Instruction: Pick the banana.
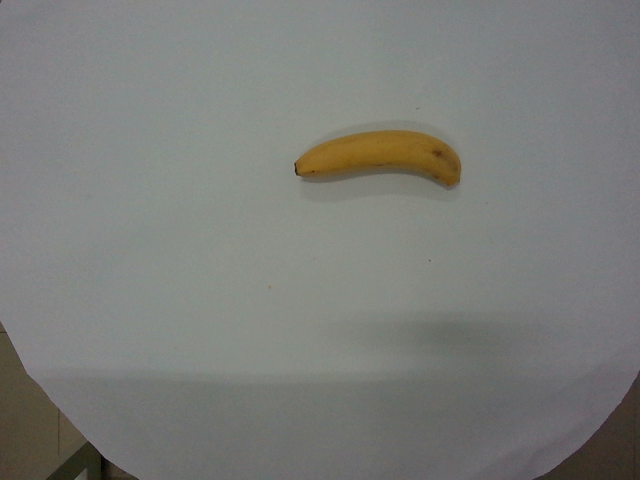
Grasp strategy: vertical